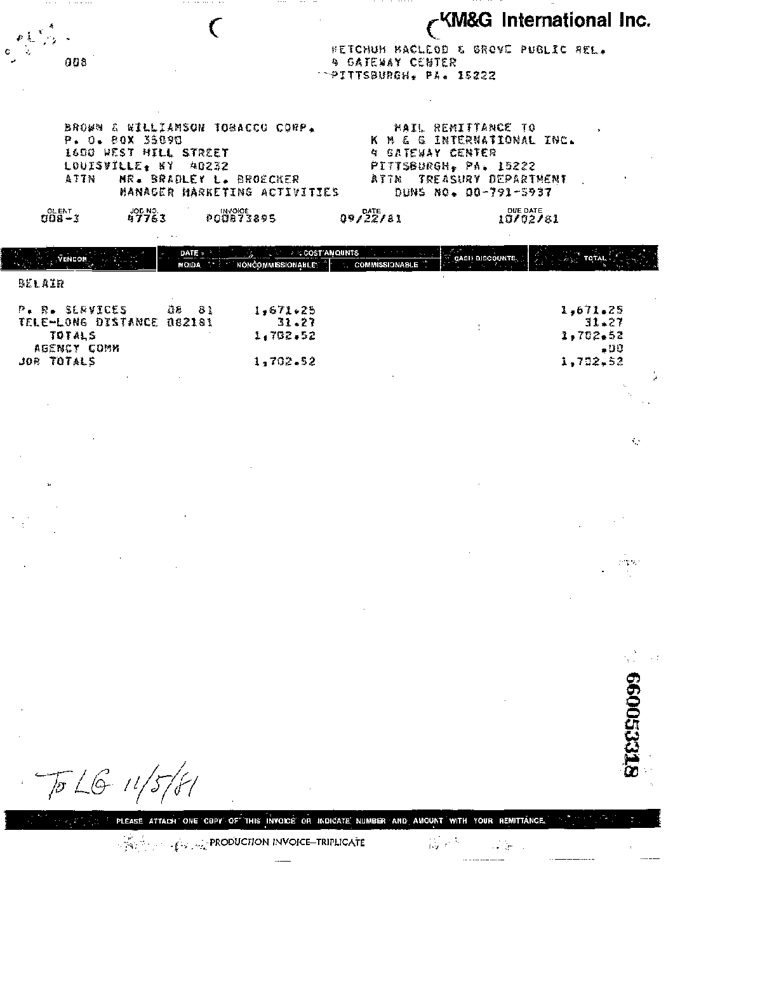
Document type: Invoice